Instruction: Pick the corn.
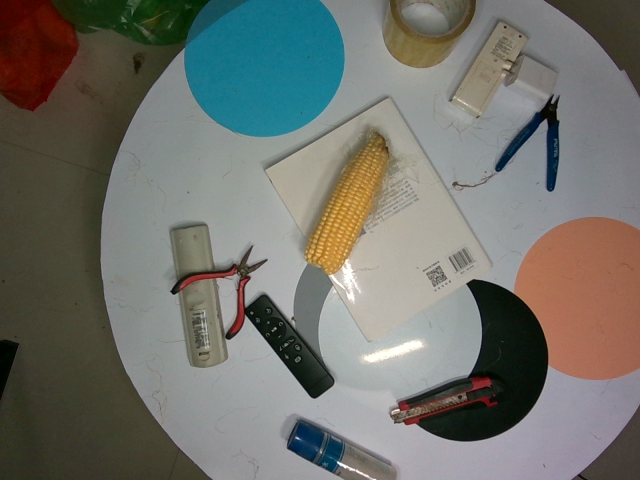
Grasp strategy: vertical